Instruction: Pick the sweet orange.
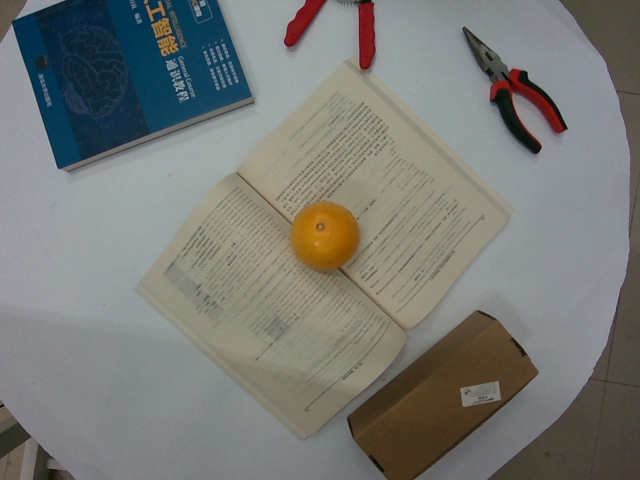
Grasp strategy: vertical